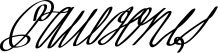
Signature of: john paul jones